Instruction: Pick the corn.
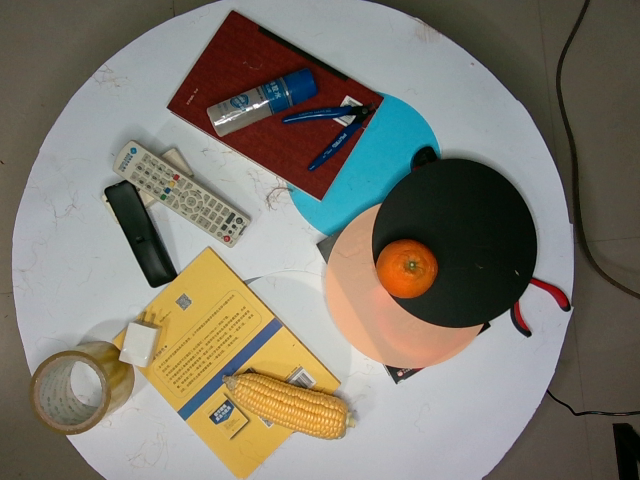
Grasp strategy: vertical